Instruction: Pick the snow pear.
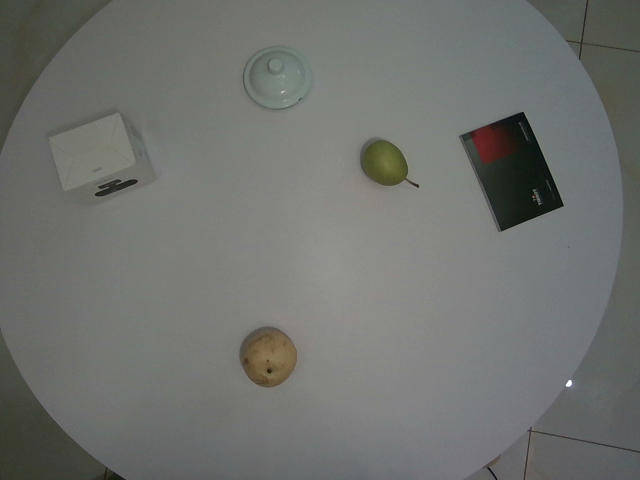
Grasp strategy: vertical